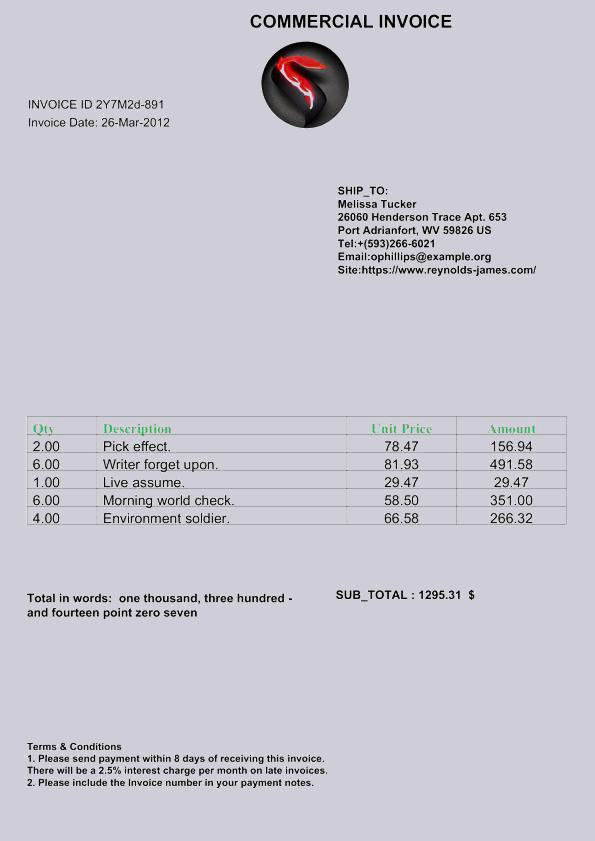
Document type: Invoice